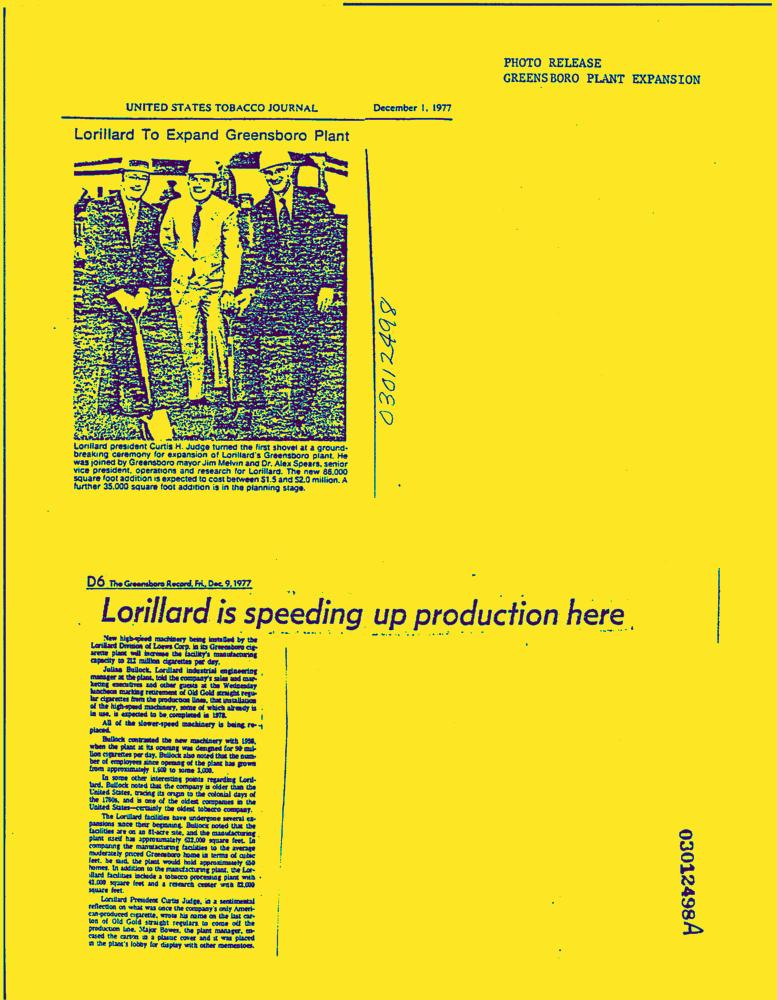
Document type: News-Article